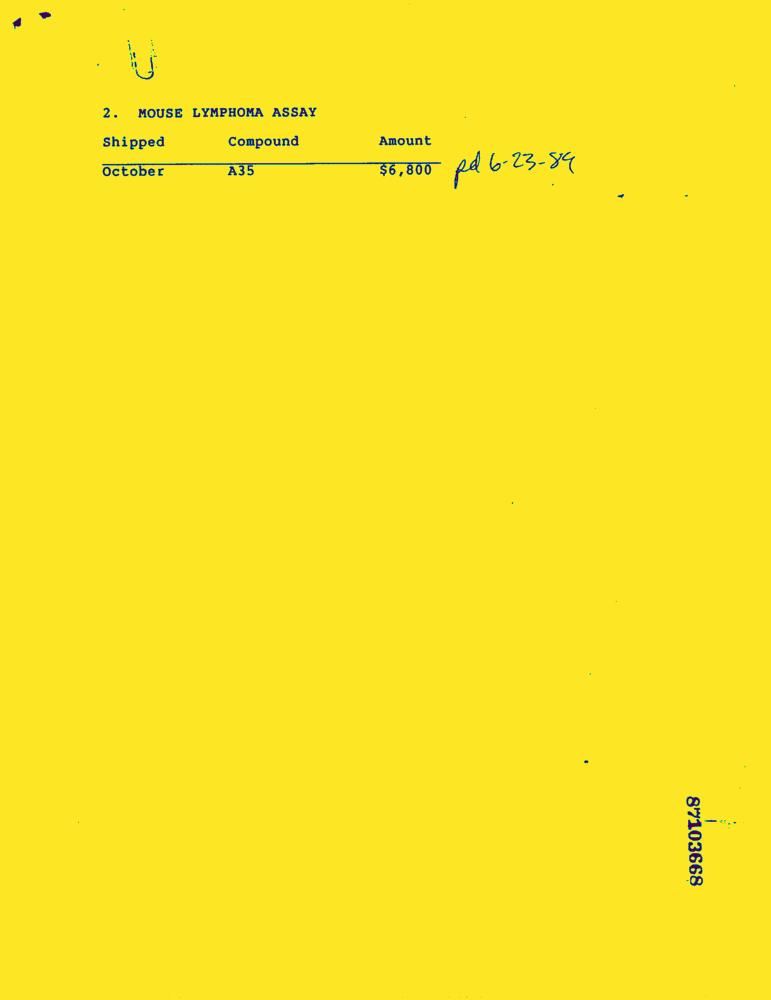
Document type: Invoice-Doc